Question: Which state is mentioned in the document?
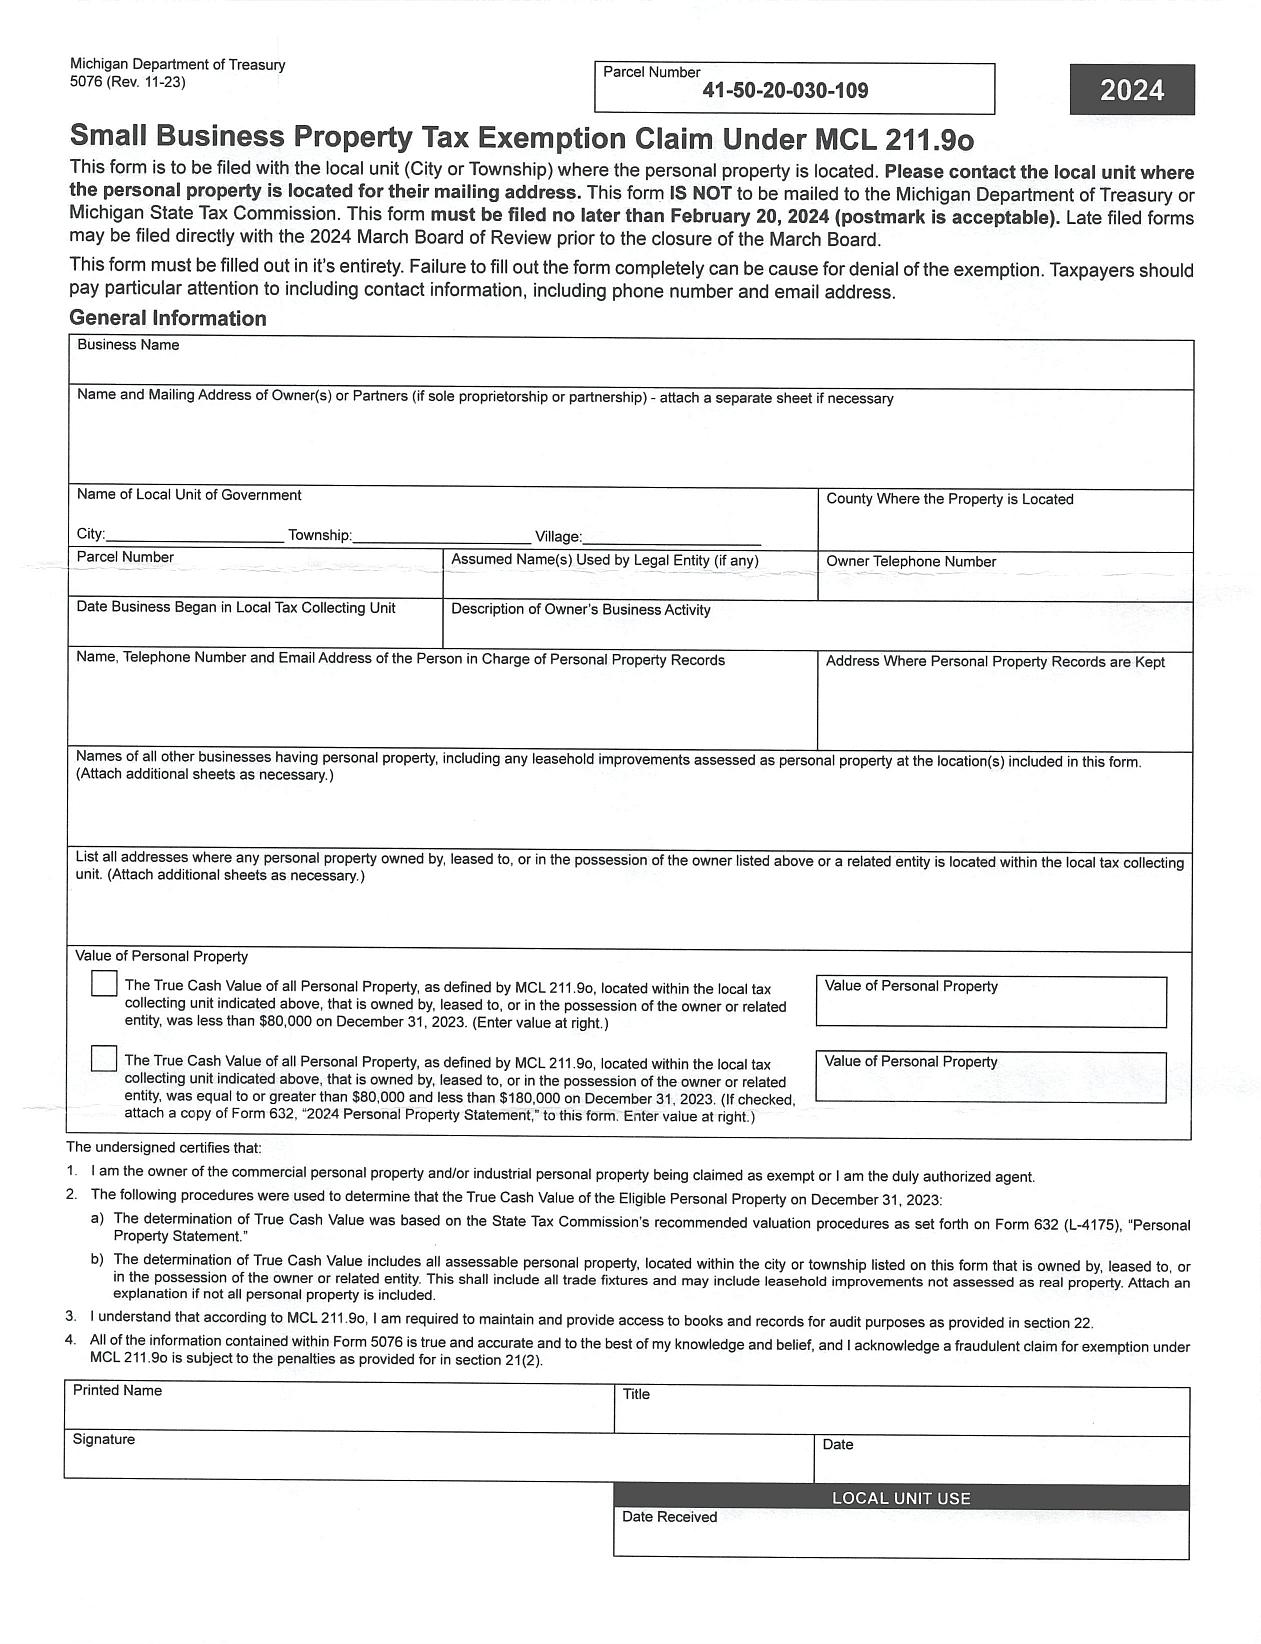
Answer: "Michigan"